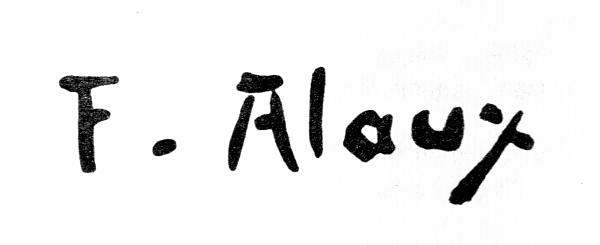
Signature of: françois alaux